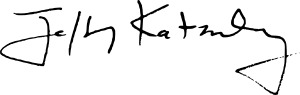
Signature of: jeffrey katzenberg